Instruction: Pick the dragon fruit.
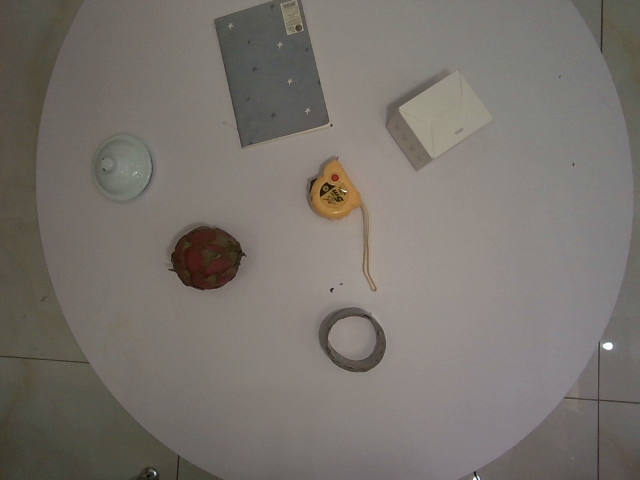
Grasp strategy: vertical